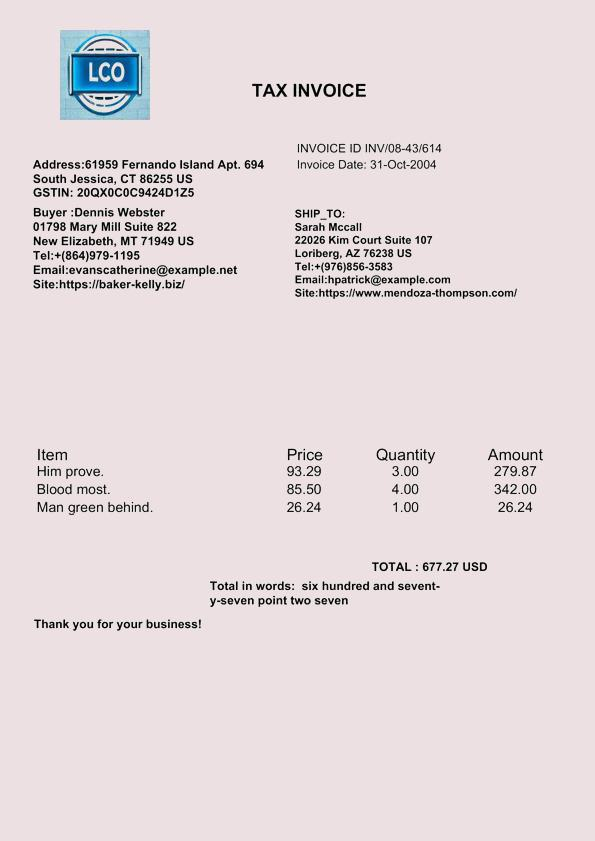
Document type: Invoice